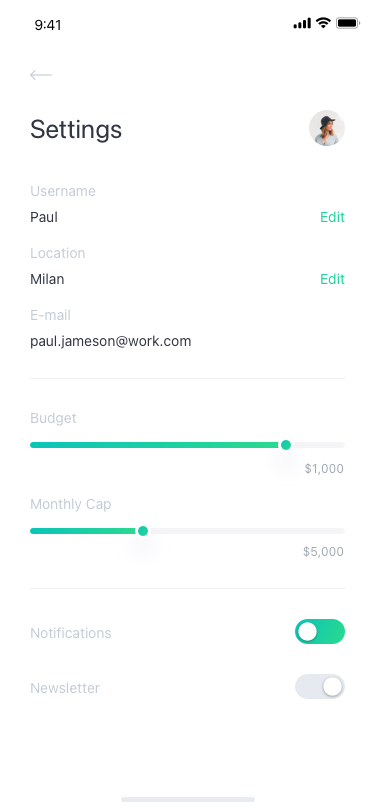
Text in this UI design:
Settings
Newsletter
Notifications
Username
Paul
Edit
Location
Milan
Edit
E-mail
paul.jameson@work.com
Budget
$1,000
Monthly Cap
$5,000